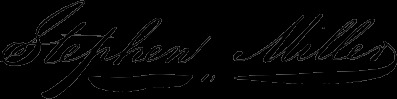
Signature of: stephen miller